Question: What are the imaging findings?
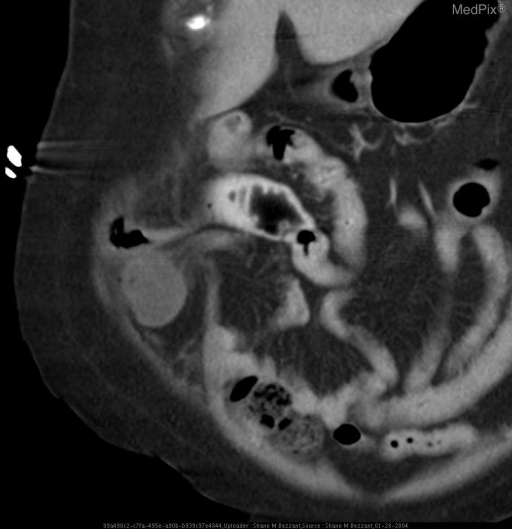
Answer: The imaging shows Axial, coronal MIP, sagittal, and adjusted coronal plane images reveal bowel herniation through a right lateral abdominal wall defect, near the level of the iliac spines.  Oral contrast opacifies minimally dilated bowel to the point of prolapse, beyond which the prolapsed segment and remaining distal bowel are unopacified.  There is prolapsed omental fat as well, with mild inflammatory stranding. Axial, coronal MIP, sagittal, and adjusted coronal plane images reveal bowel herniation through a right lateral abdominal wall defect, near the level of the iliac spines.  Oral contrast opacifies minimally dilated bowel to the point of prolapse, beyond which the prolapsed segment and remaining distal bowel are unopacified.  There is prolapsed omental fat as well, with mild inflammatory stranding..